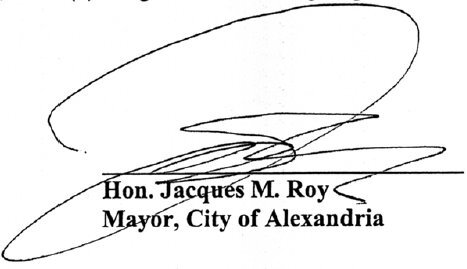
Signature of: jacques roy